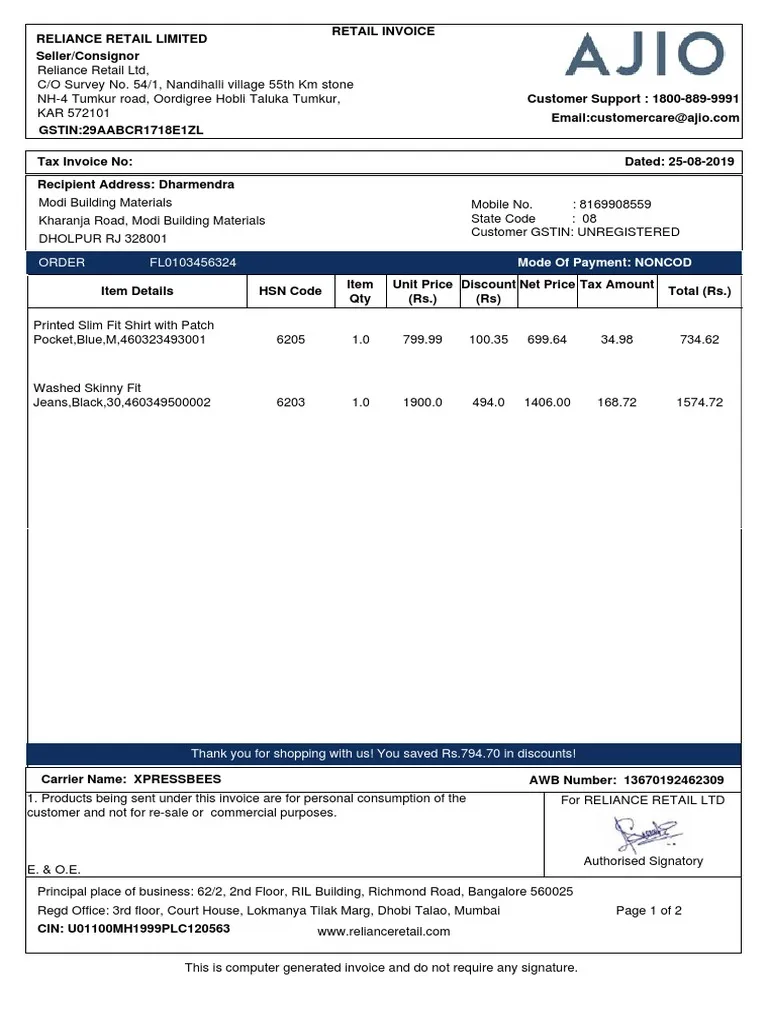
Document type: Invoice